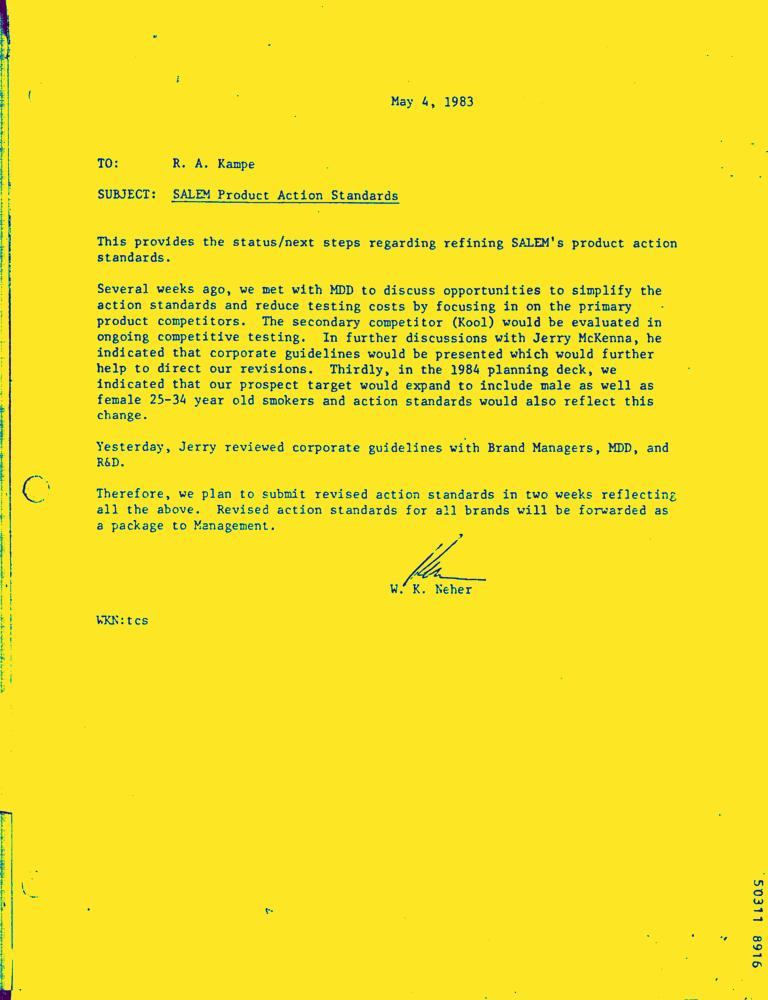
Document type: Letter-Doc